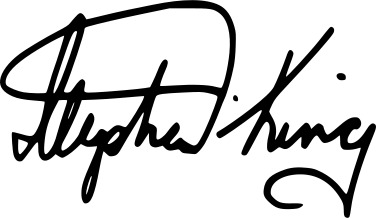
Signature of: stephen king